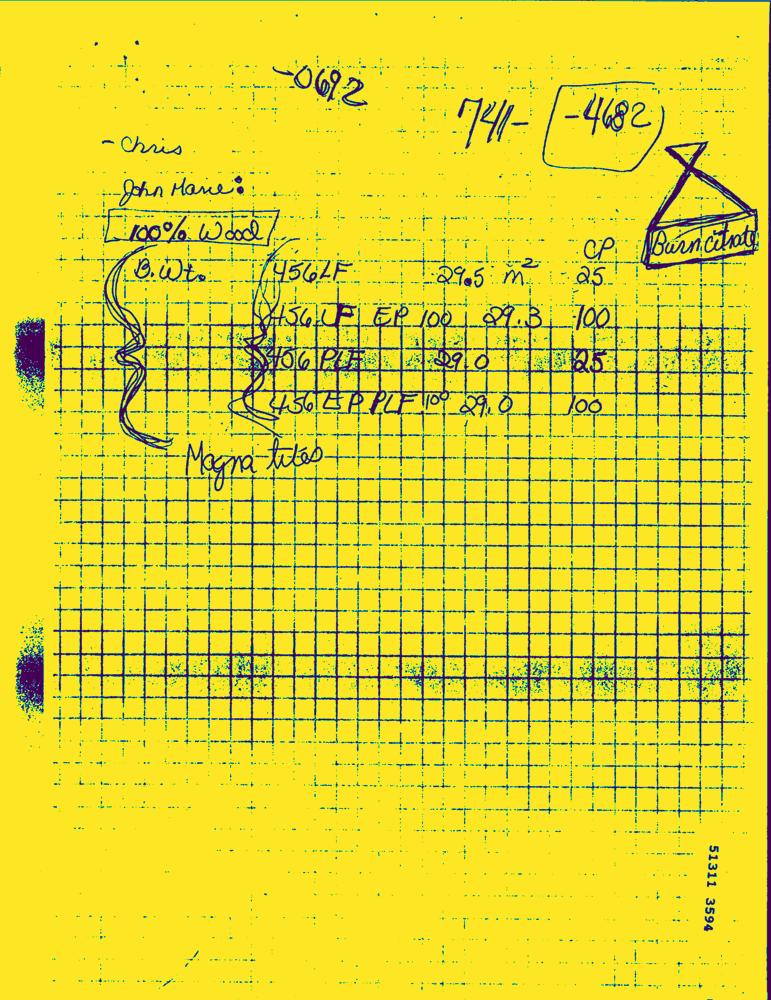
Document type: Hand-Written